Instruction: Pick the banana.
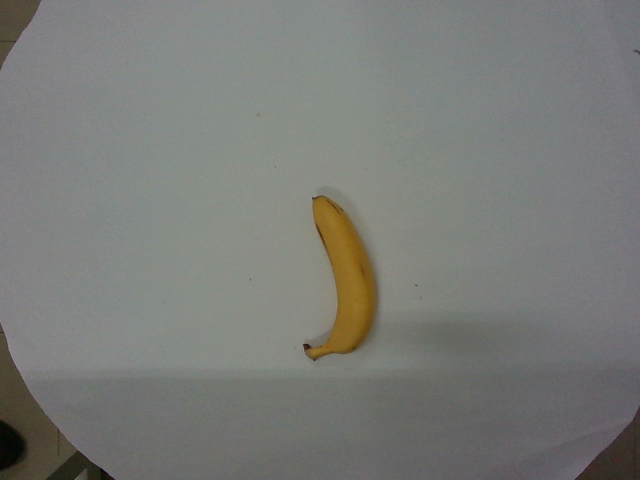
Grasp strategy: vertical